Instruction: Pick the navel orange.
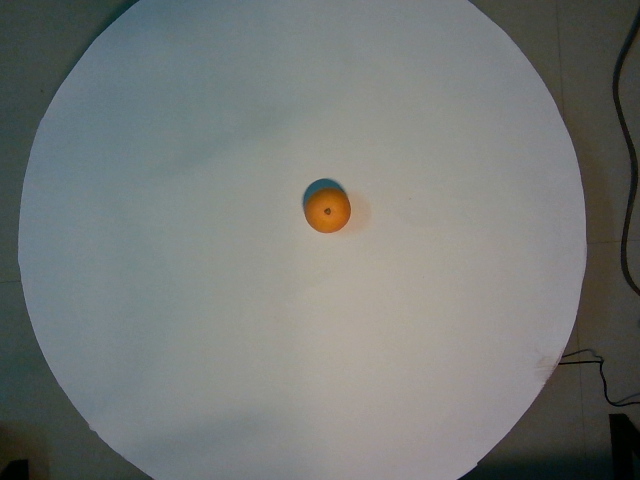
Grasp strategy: vertical